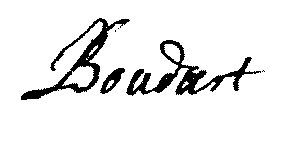
Signature of: françois simon boudart